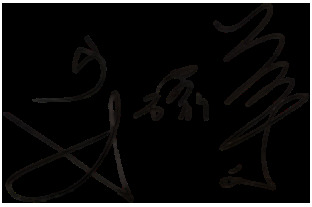
Signature of: anderson junior